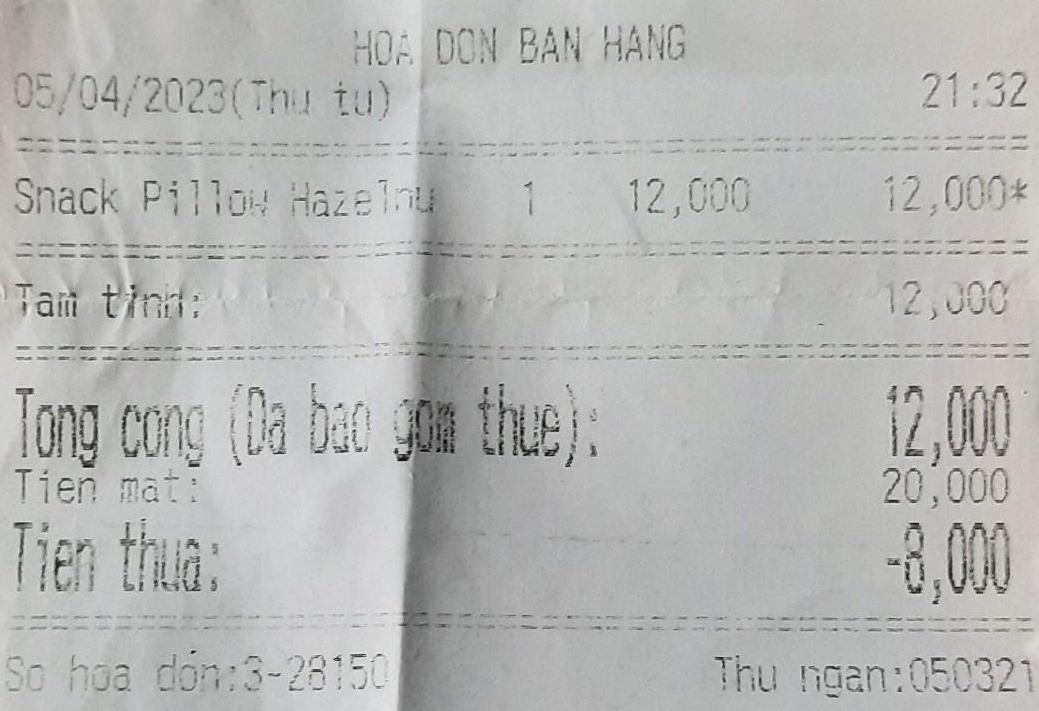
HOA DON BAN HANG
05/04/2023(Thu tu) 21:32
<table>
<tr>
<td>
Snack Pillow Hazelnu
</td>
<td>
1
</td>
<td>
12,000
</td>
<td>
12,000*
</td>
</table>
Tam tinh: 12,000

Tong cong (Da bao gom thue): 12,000
Tien mat: 20,000
Tien thua: -8,000

So hoa don:3-28150 Thu ngan:050321